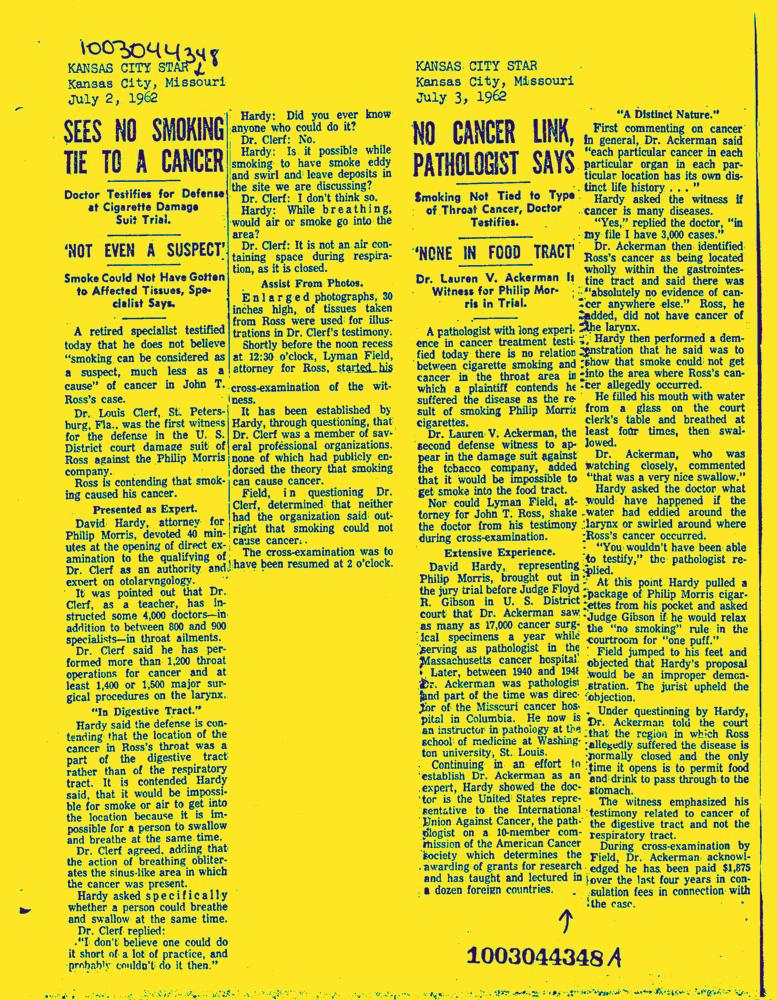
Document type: News-Article